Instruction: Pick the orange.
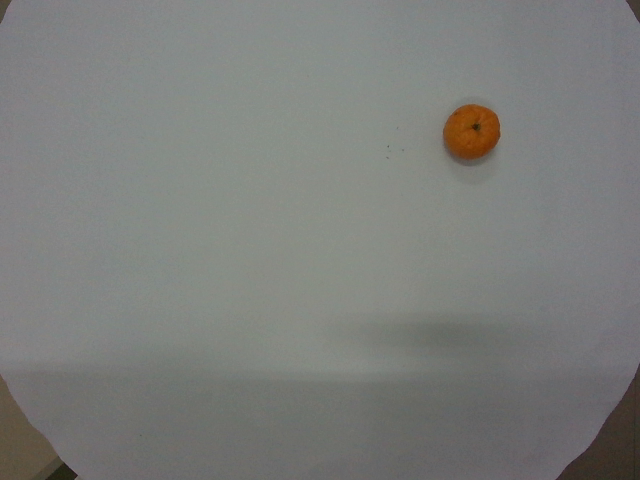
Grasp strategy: vertical